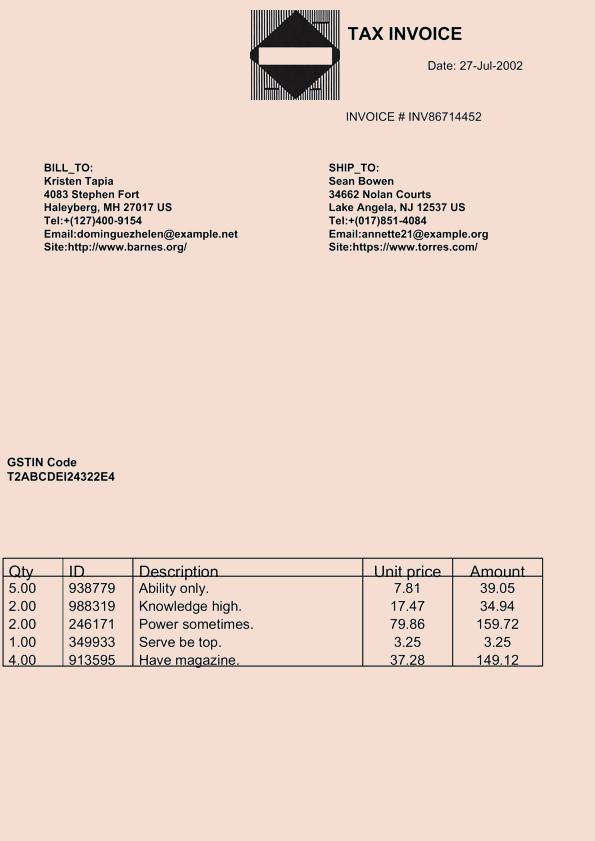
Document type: Invoice